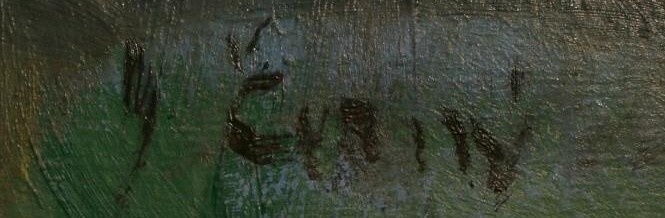
Signature of: jaroslav černý